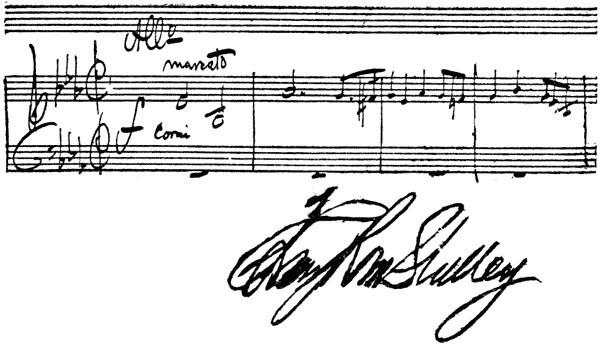
Signature of: harry rowe shelley